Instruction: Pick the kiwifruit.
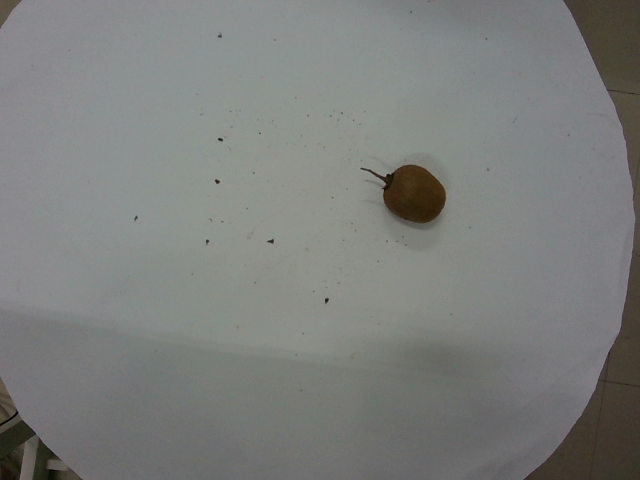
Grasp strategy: vertical